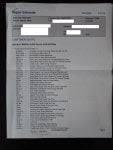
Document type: Invoice